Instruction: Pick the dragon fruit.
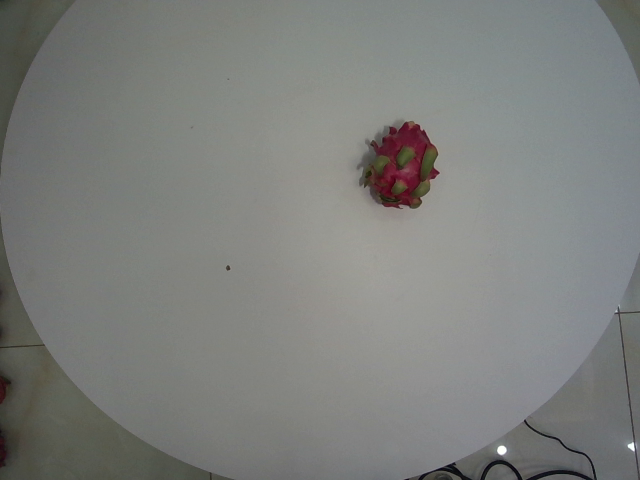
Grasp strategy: vertical